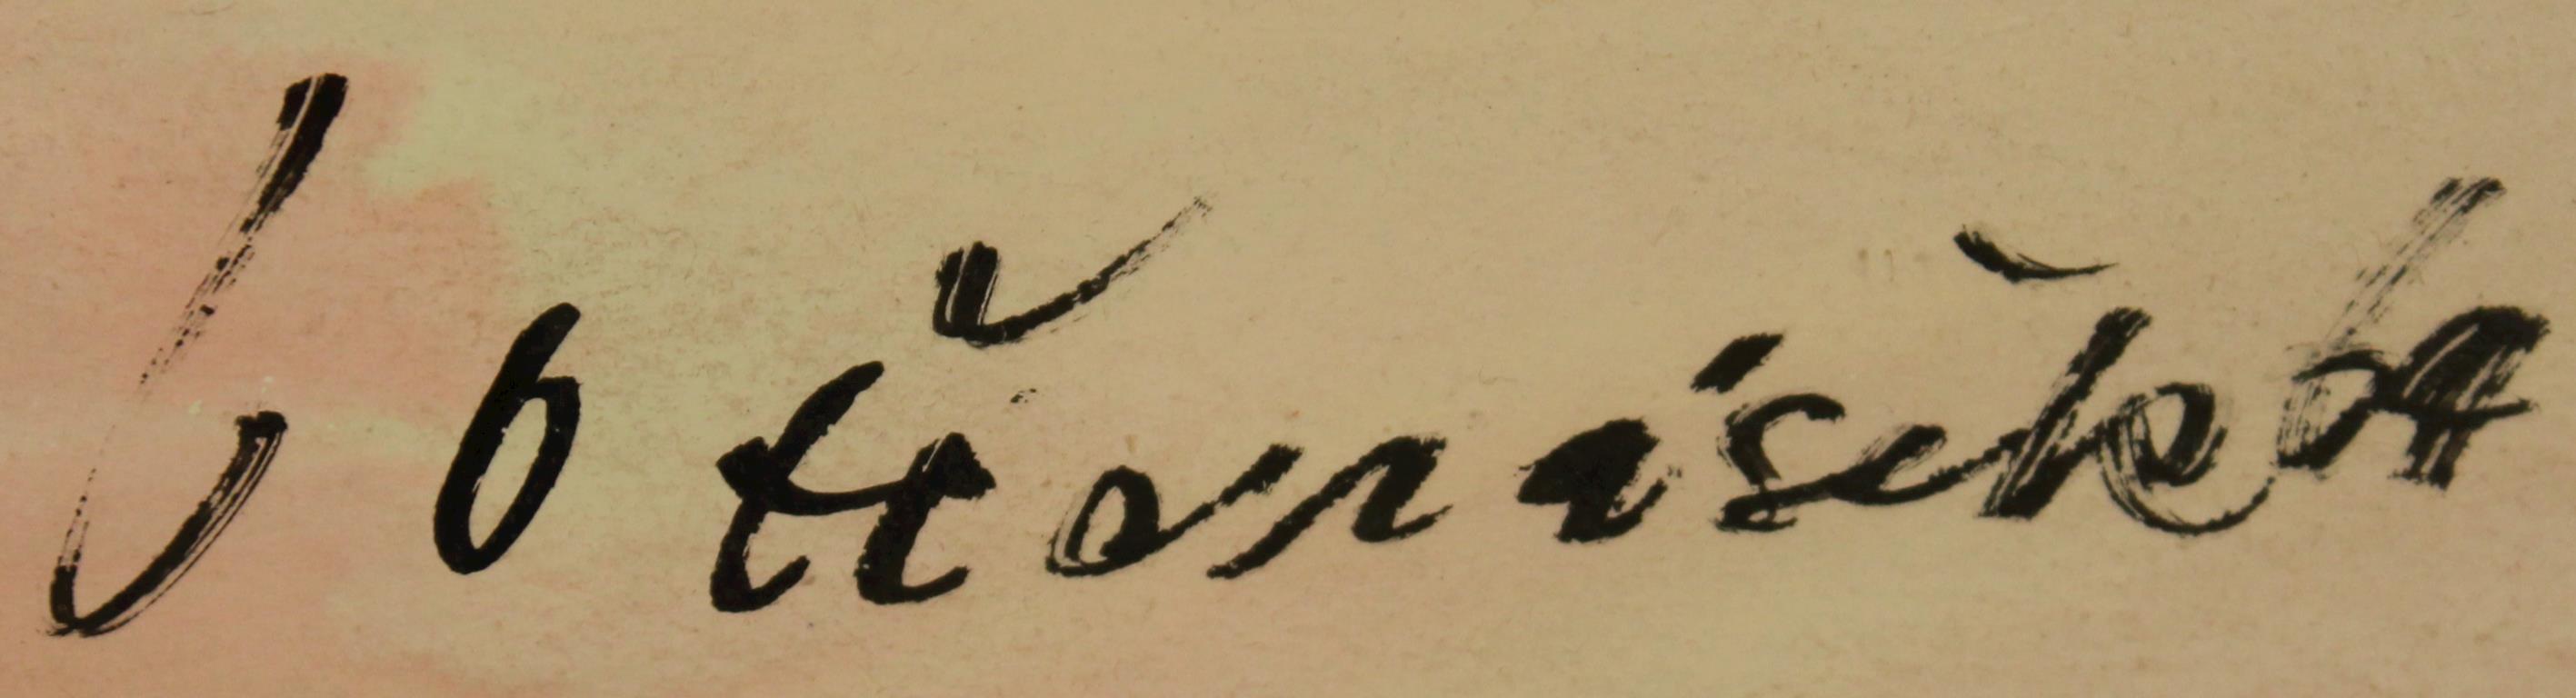
Signature of: jaroslav otčenášek